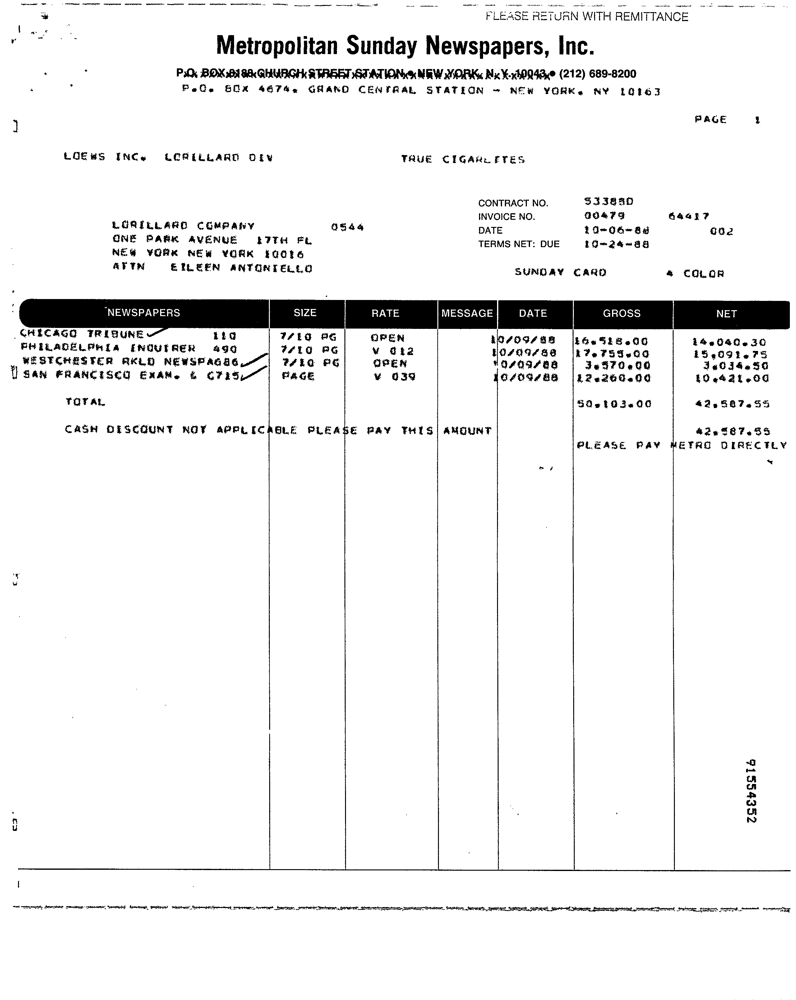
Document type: Invoice